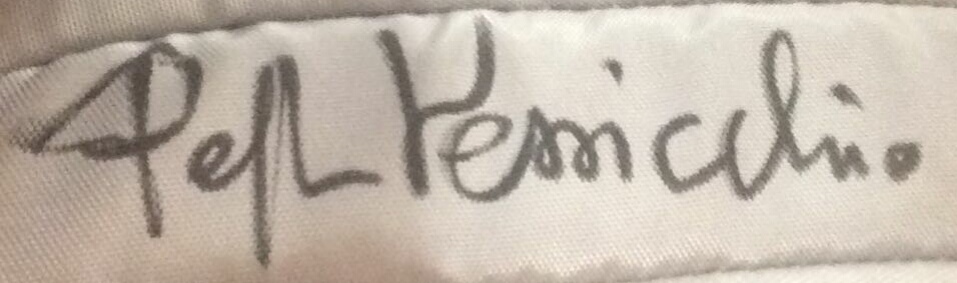
Signature of: giuseppe vessicchio